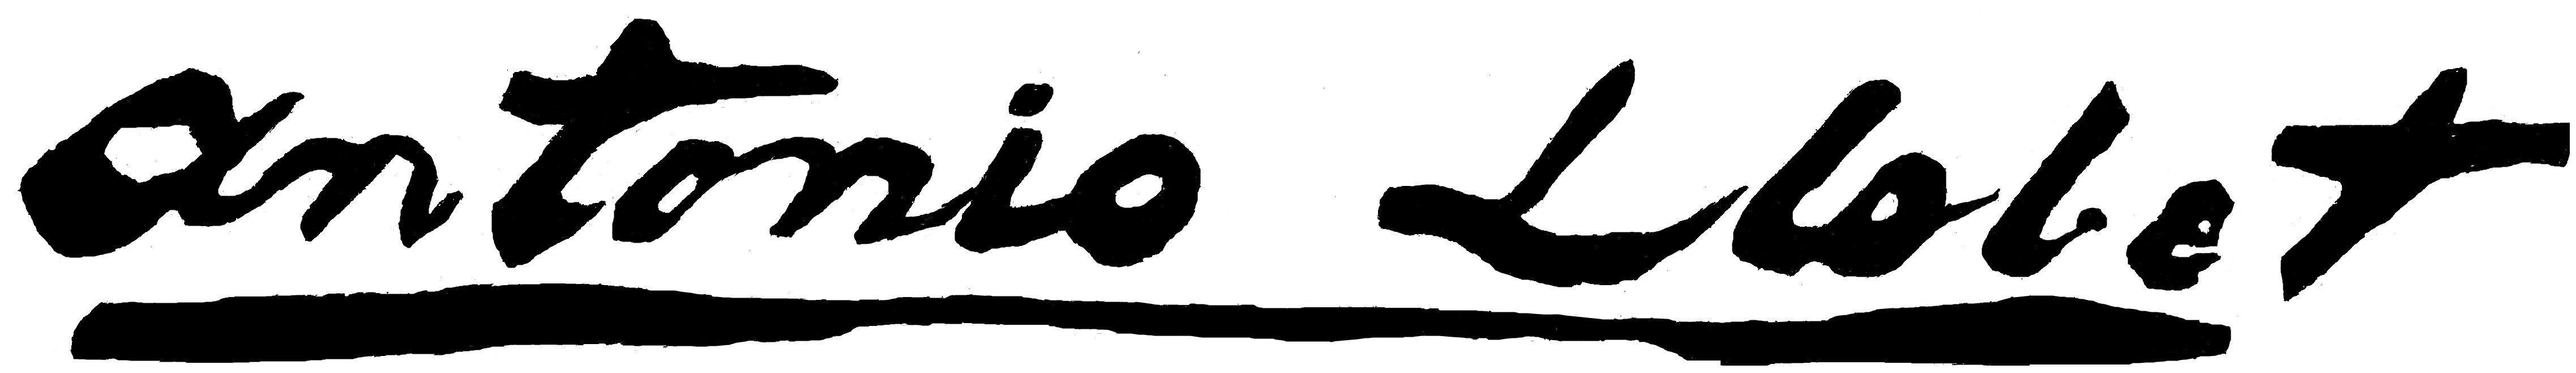
Signature of: antoni llobet aracil